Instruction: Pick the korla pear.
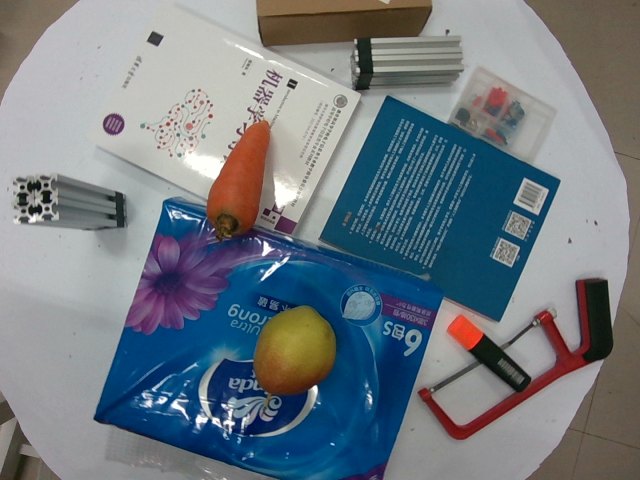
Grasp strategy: vertical